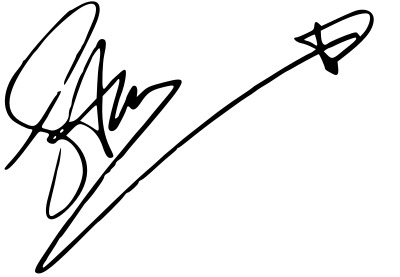
Signature of: stephen amell